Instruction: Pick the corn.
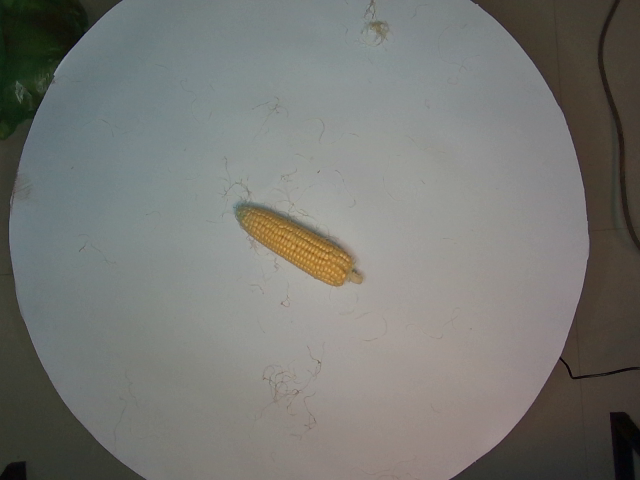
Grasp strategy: vertical